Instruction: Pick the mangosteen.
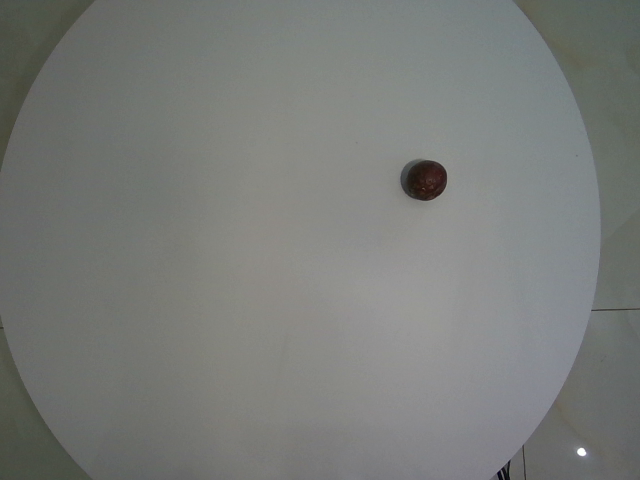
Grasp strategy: vertical